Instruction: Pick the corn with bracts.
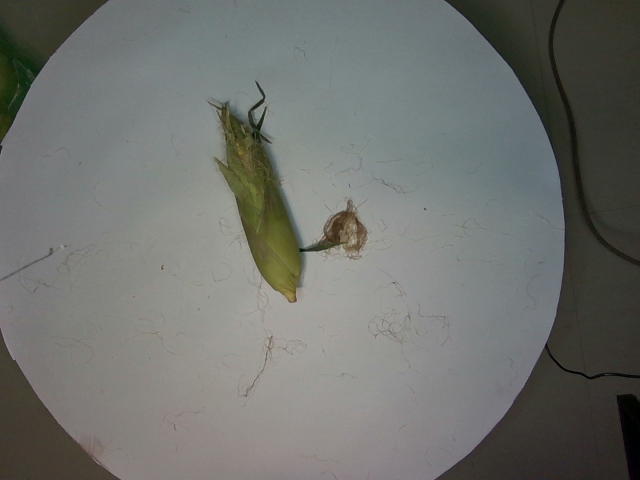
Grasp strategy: vertical